Question: What is the property identification or parcel number listed?
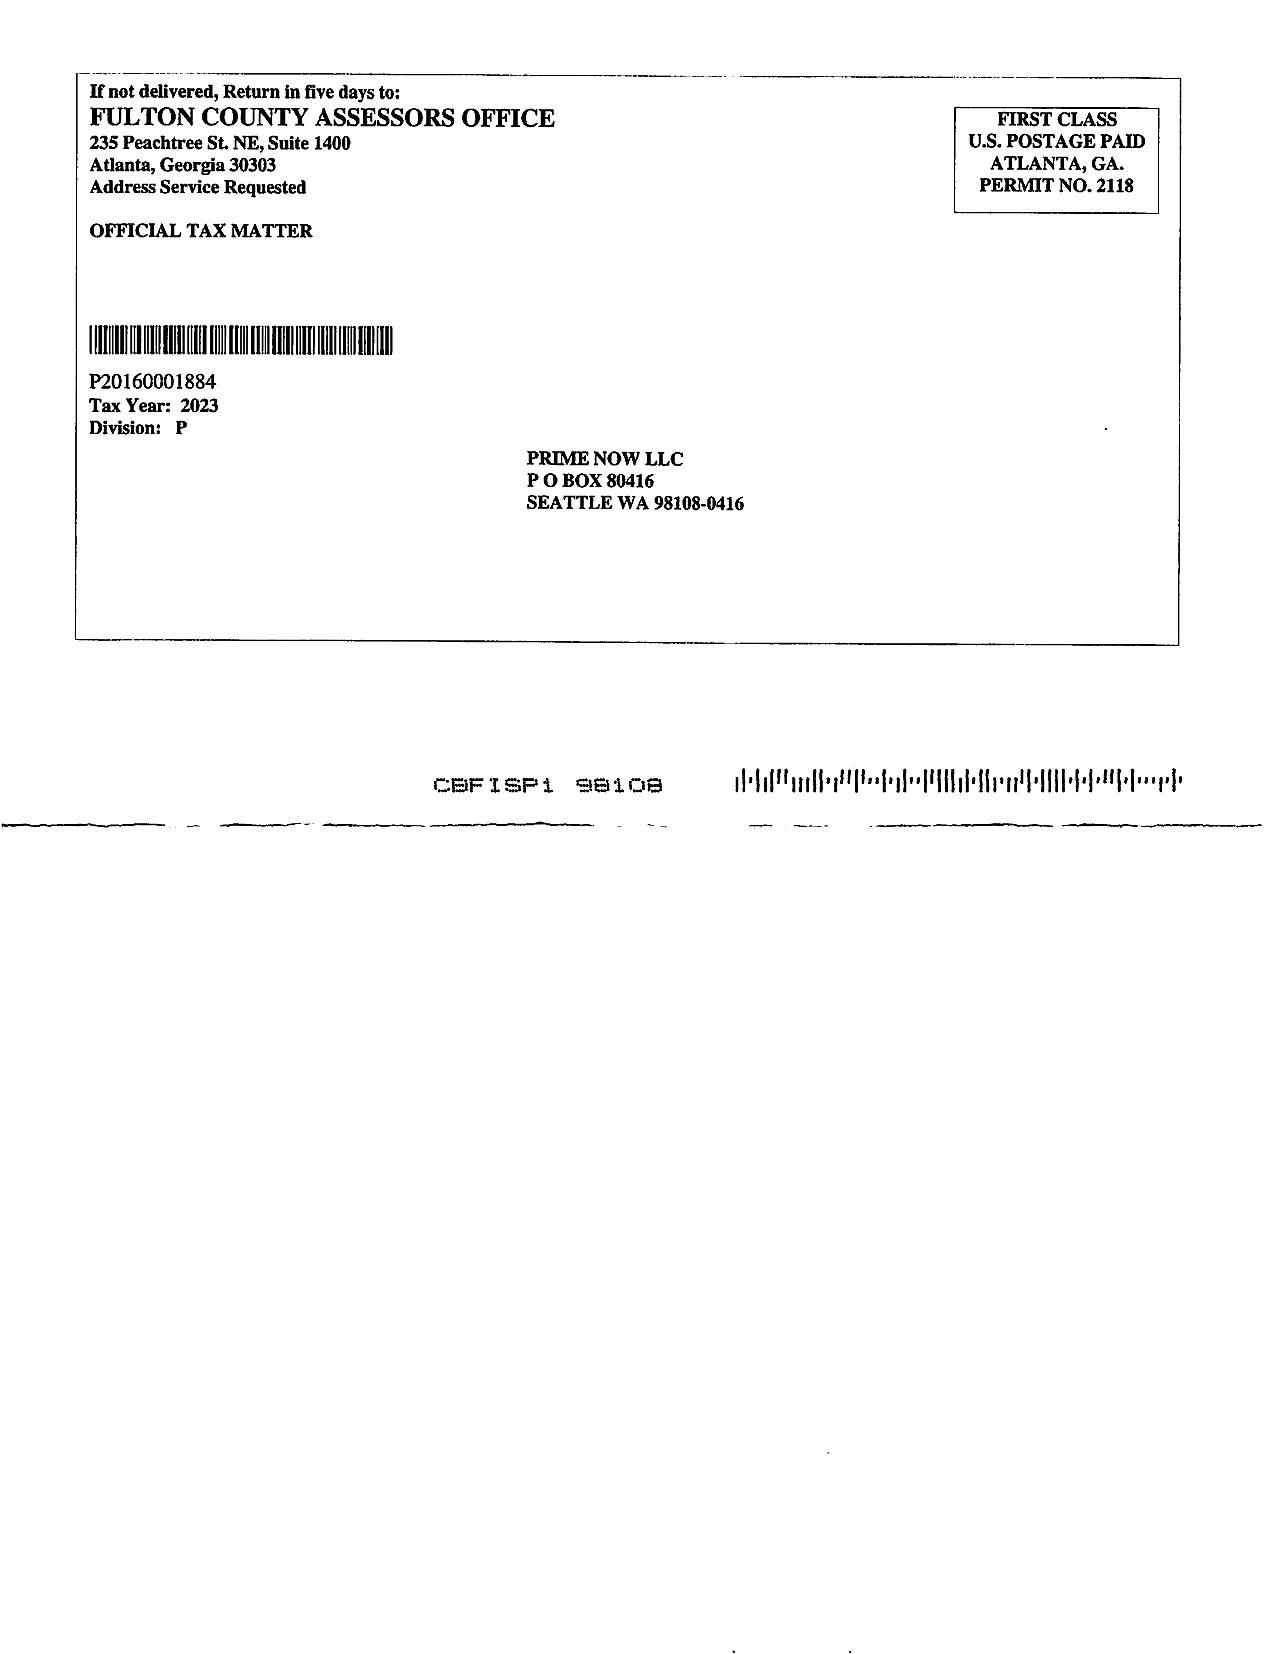
Answer: "P"